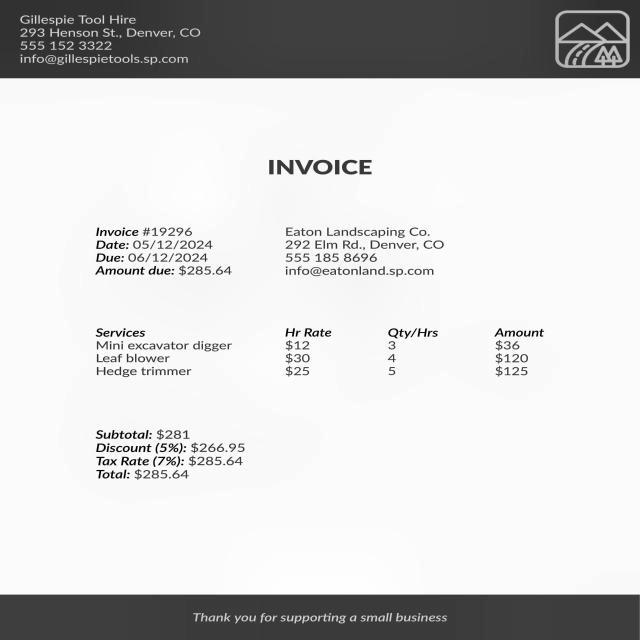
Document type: Invoice